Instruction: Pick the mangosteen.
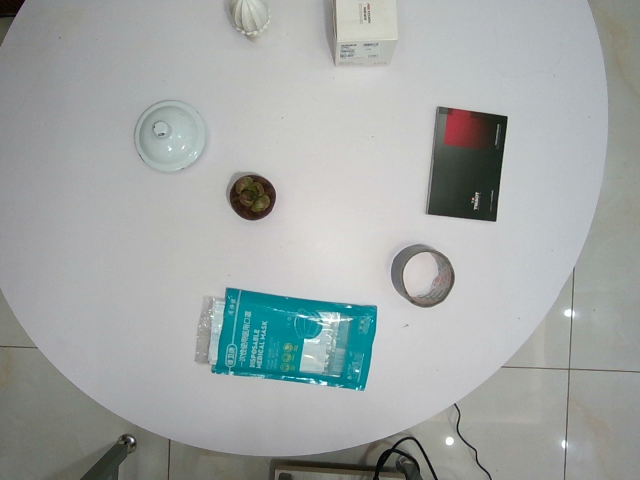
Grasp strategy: vertical